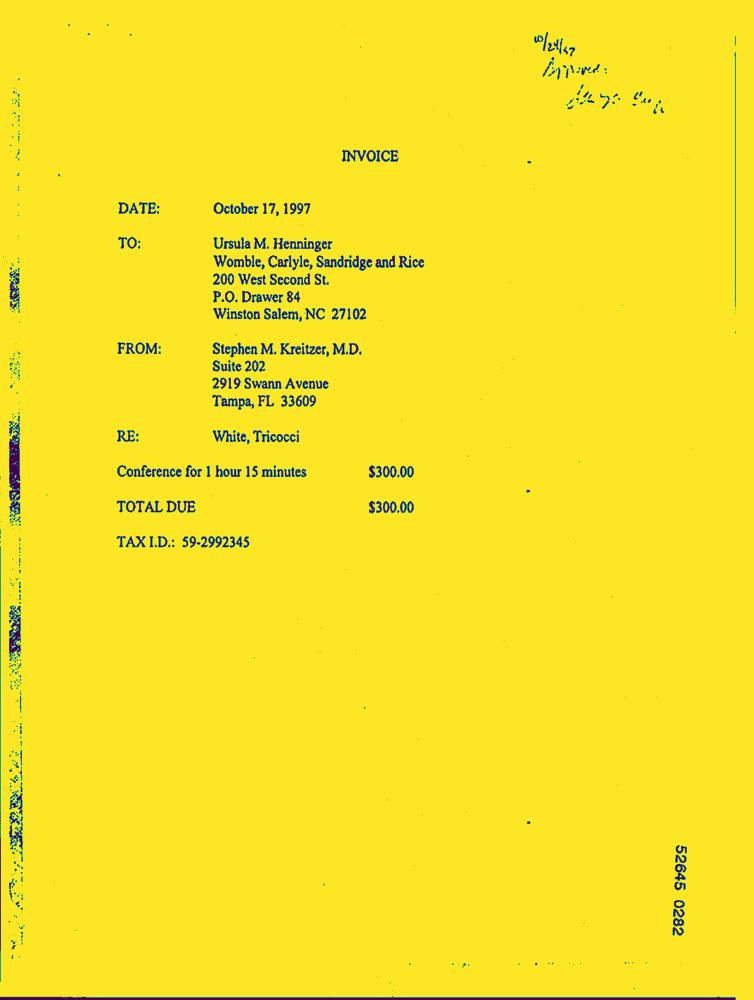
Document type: Invoice-Doc